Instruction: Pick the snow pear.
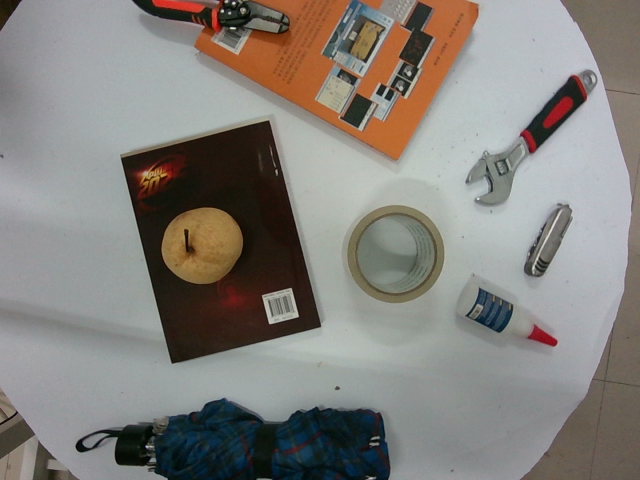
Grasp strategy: vertical